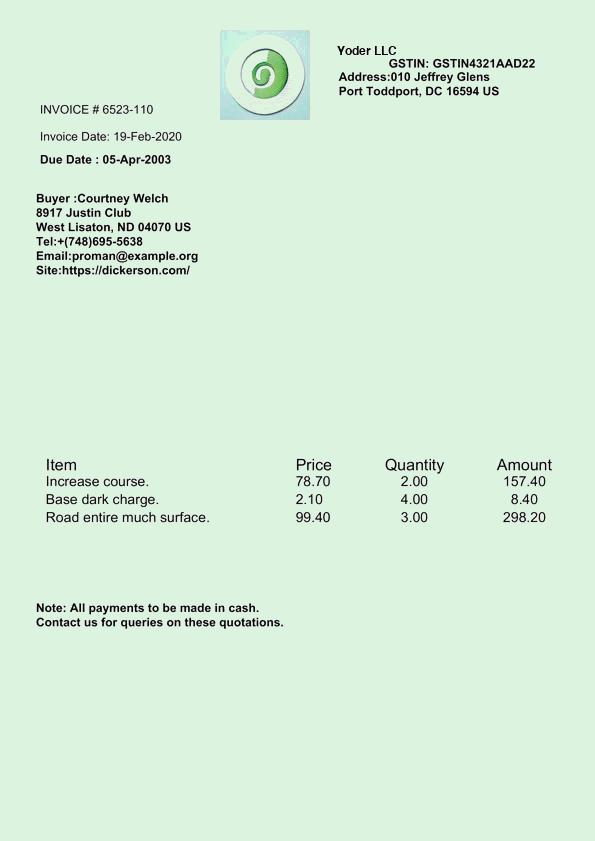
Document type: Invoice